Question: In what way does the history help explain the case?
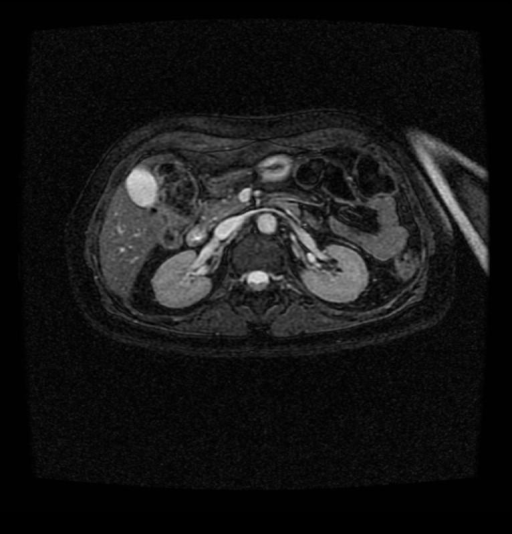
Answer: The patient's history of G1P0A1L0 with 6-7 episodes abnormal menstrual bleeding, FMH included Pt's mother took DES is key in understanding the case.